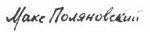
Signature of: maks polyanovsky